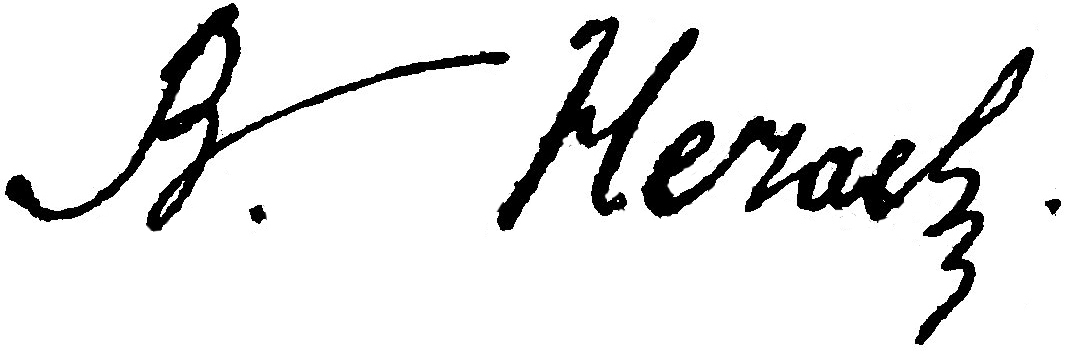
Signature of: victor nechaev